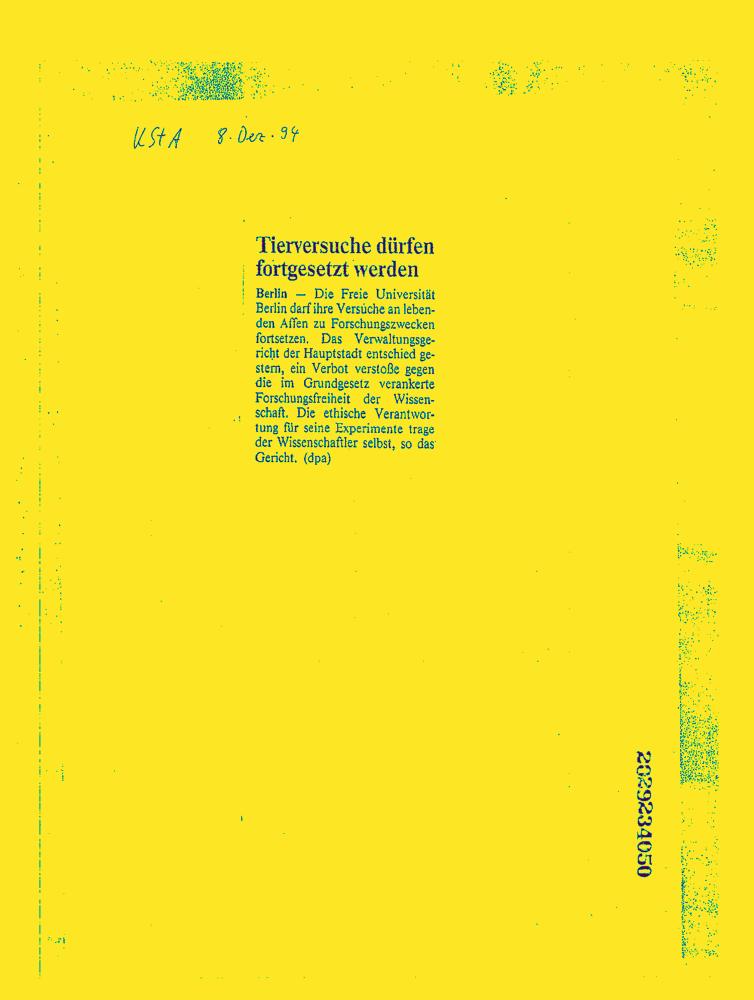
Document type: News-Article